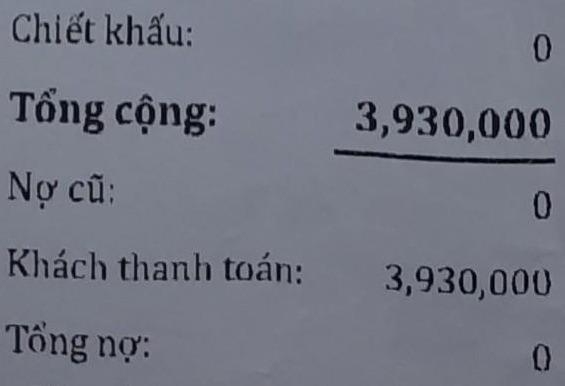
Chiết khấu: 0
Tổng cộng: 3,930,000
Nợ cũ: 0
Khách thanh toán: 3,930,000
Tổng nợ: 0